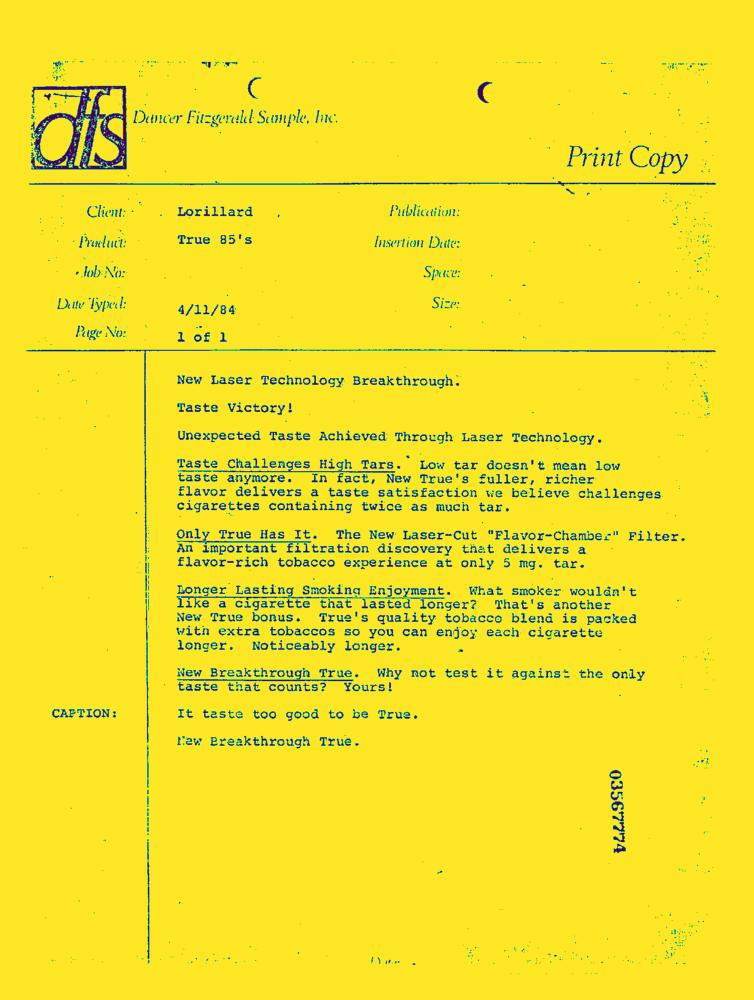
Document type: AD